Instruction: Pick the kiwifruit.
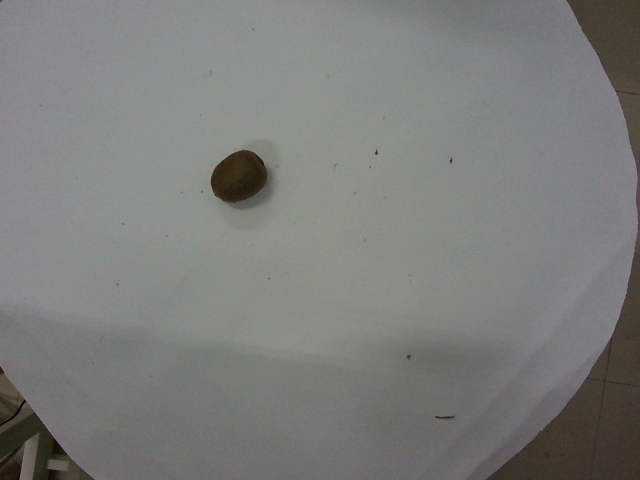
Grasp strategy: vertical